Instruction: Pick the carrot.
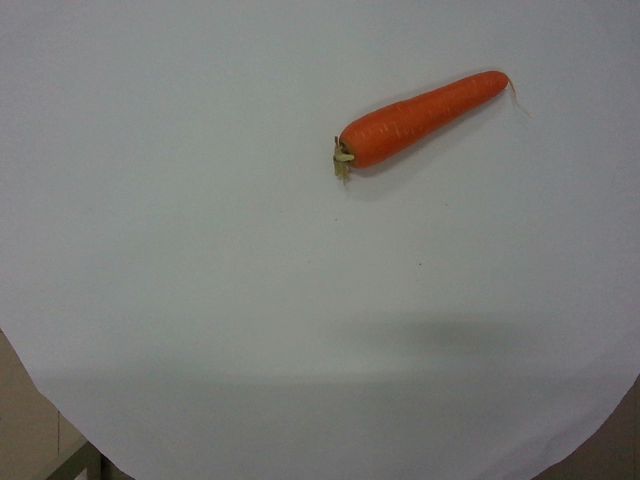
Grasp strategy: vertical